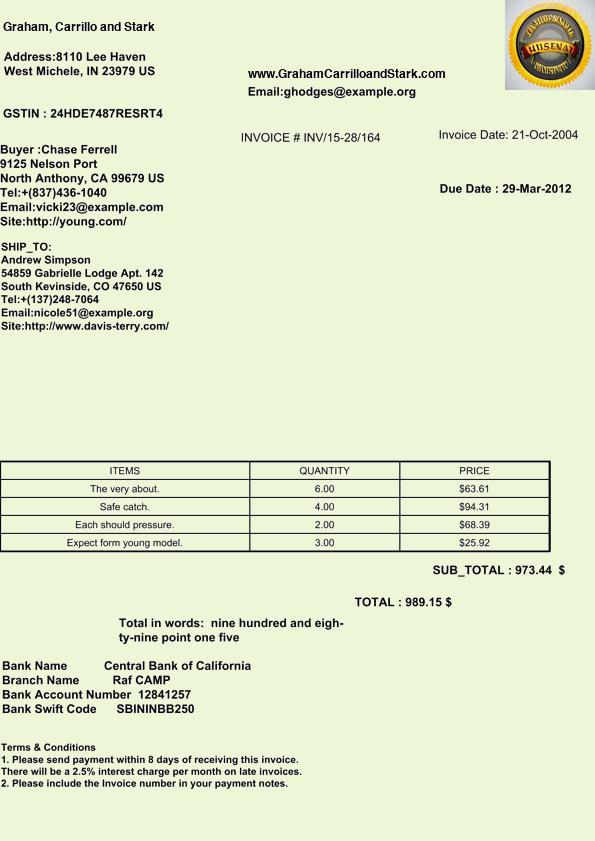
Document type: Invoice